Question: What jurisdiction, city, or county is the document associated with?
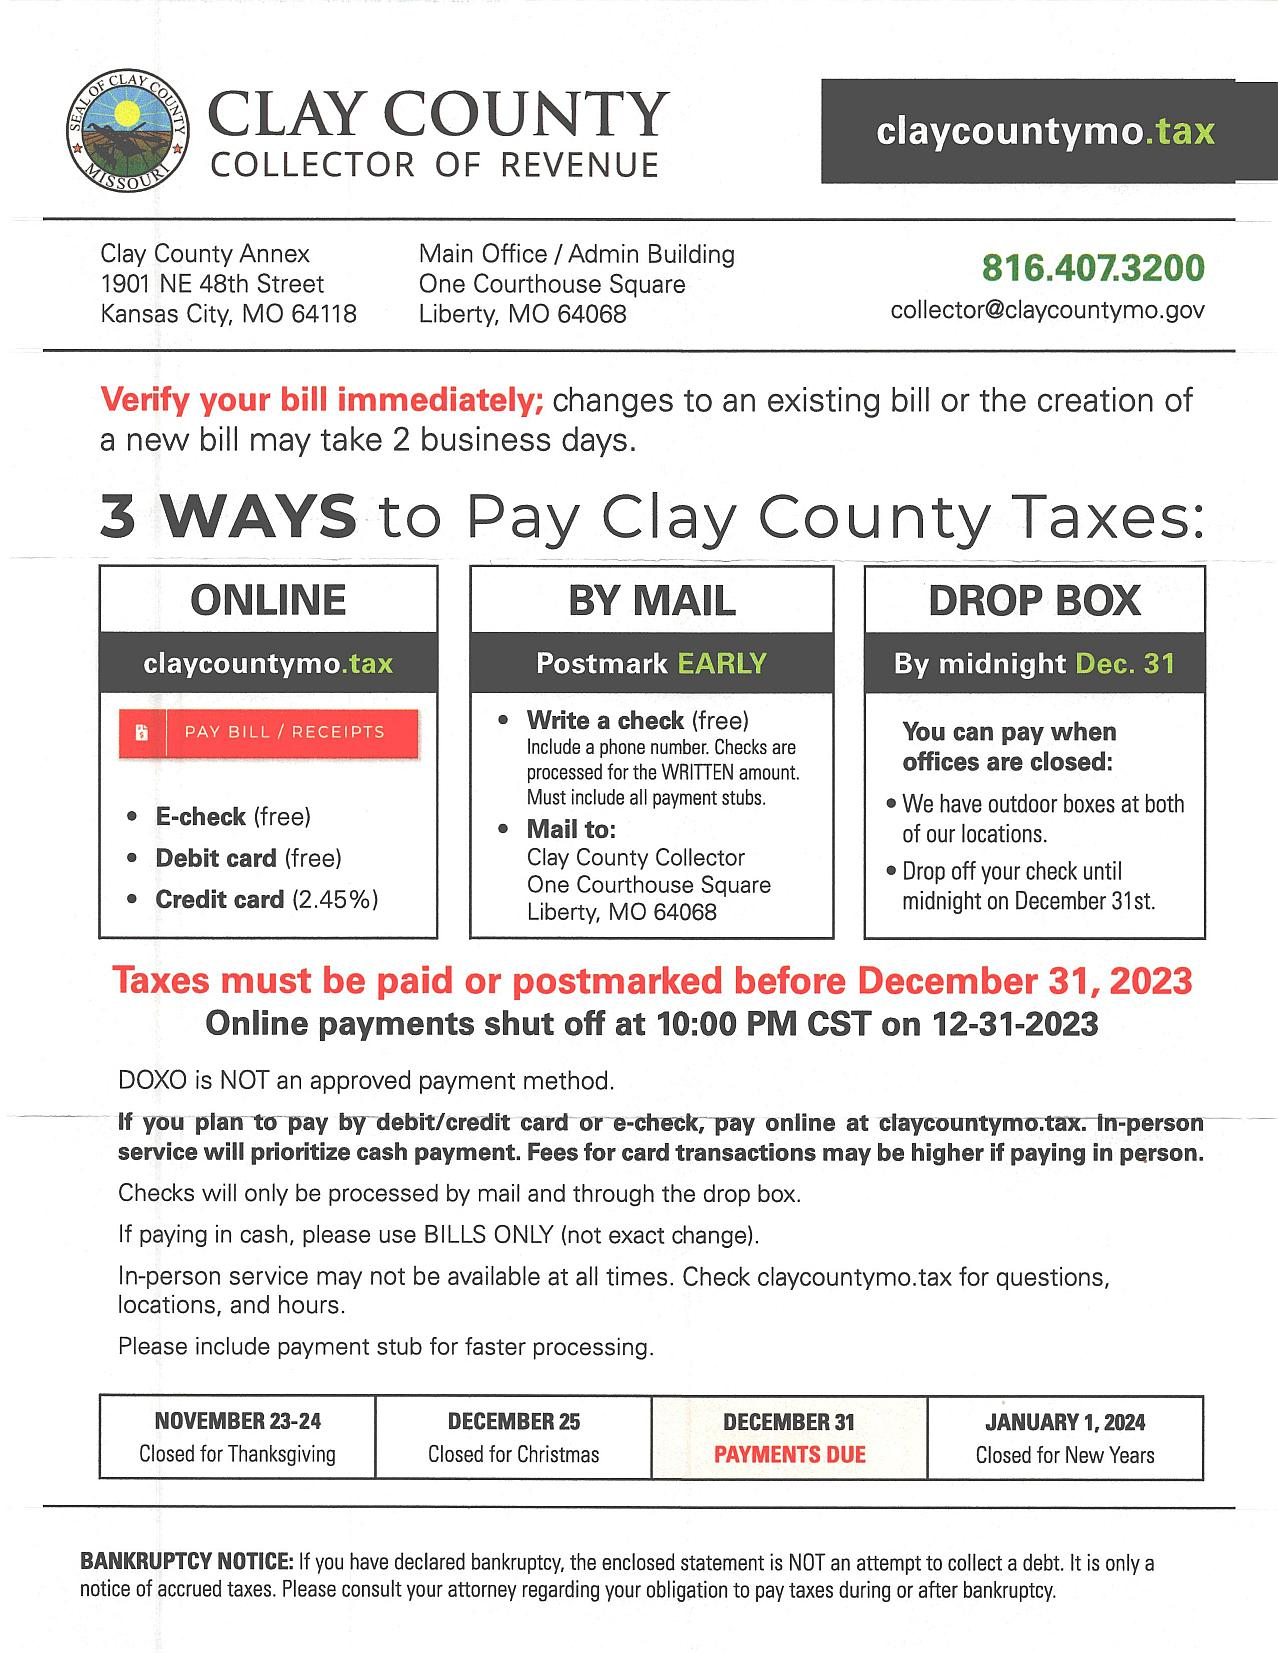
Answer: "Clay County"